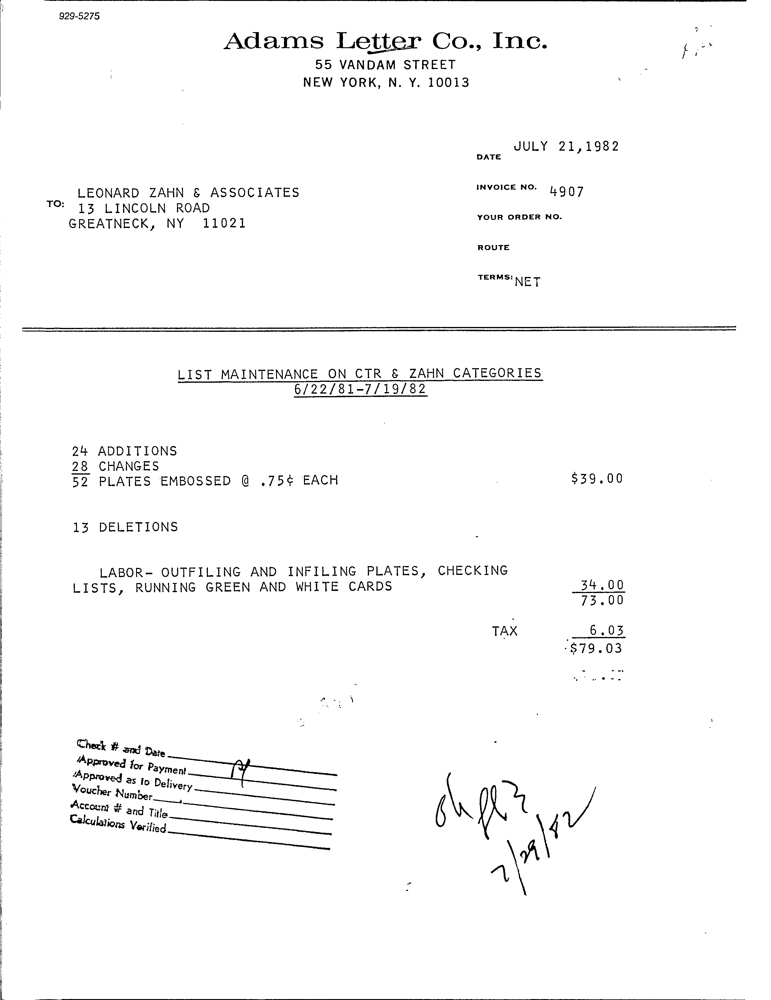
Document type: Invoice